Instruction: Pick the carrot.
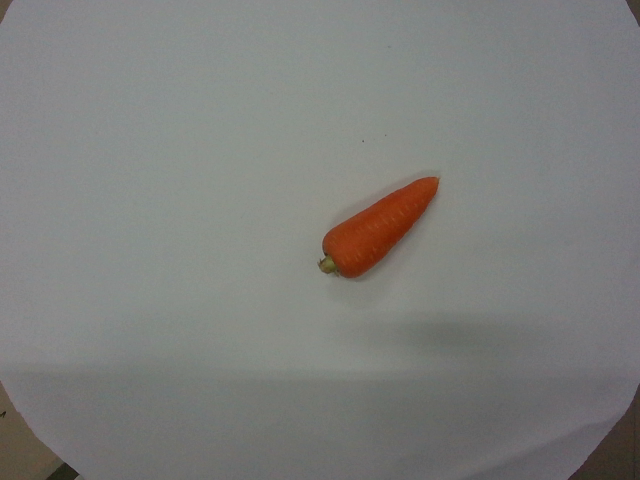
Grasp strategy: vertical